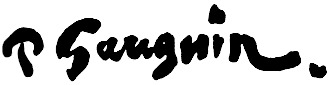
Signature of: paul gauguin